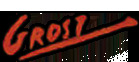
Signature of: karoly grosz